Question: In what way does the history help explain the case?
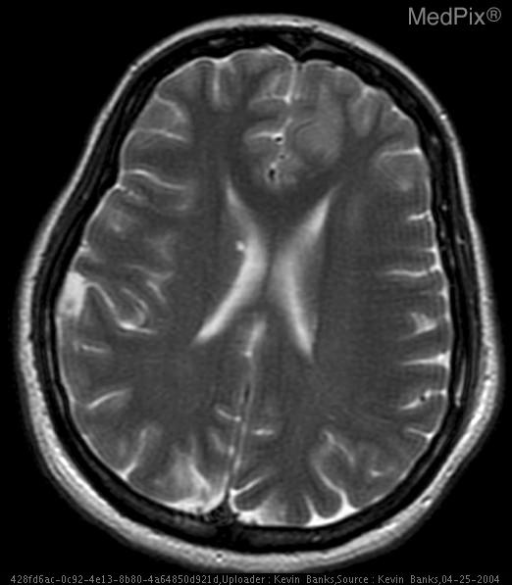
Answer: The patient's history of A 35 year-old Hispanic female with no significant past medical history presented with new onset of seizures. is key in understanding the case.